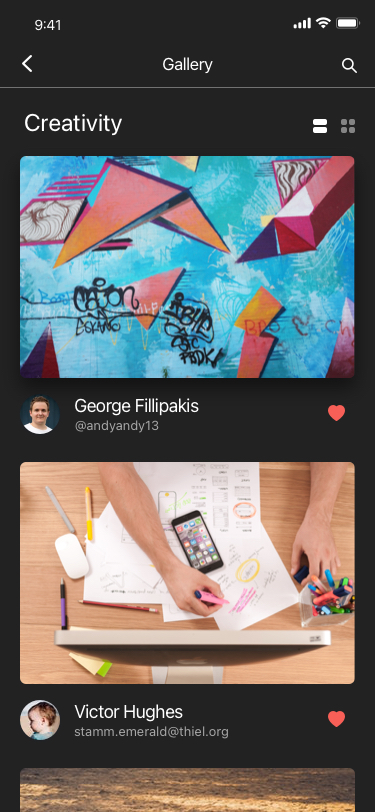
Text in this UI design:
Creativity
@andyandy13
George Fillipakis
stamm.emerald@thiel.org
Victor Hughes
Gallery